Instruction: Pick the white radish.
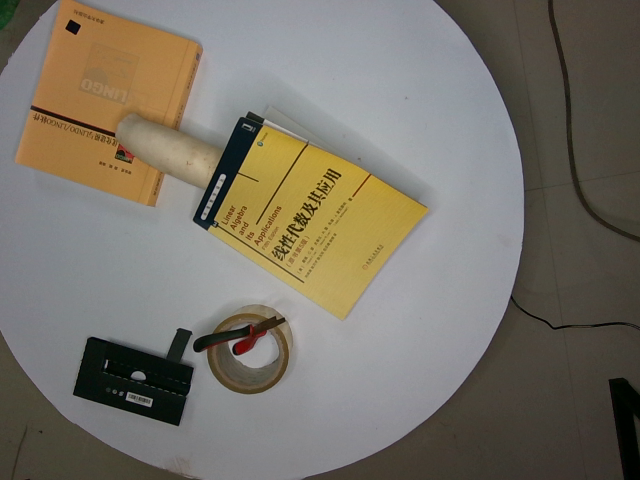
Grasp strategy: vertical